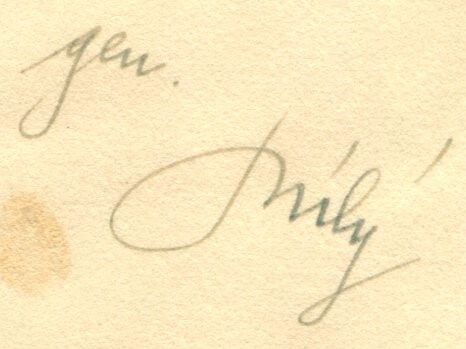
Signature of: josef bílý